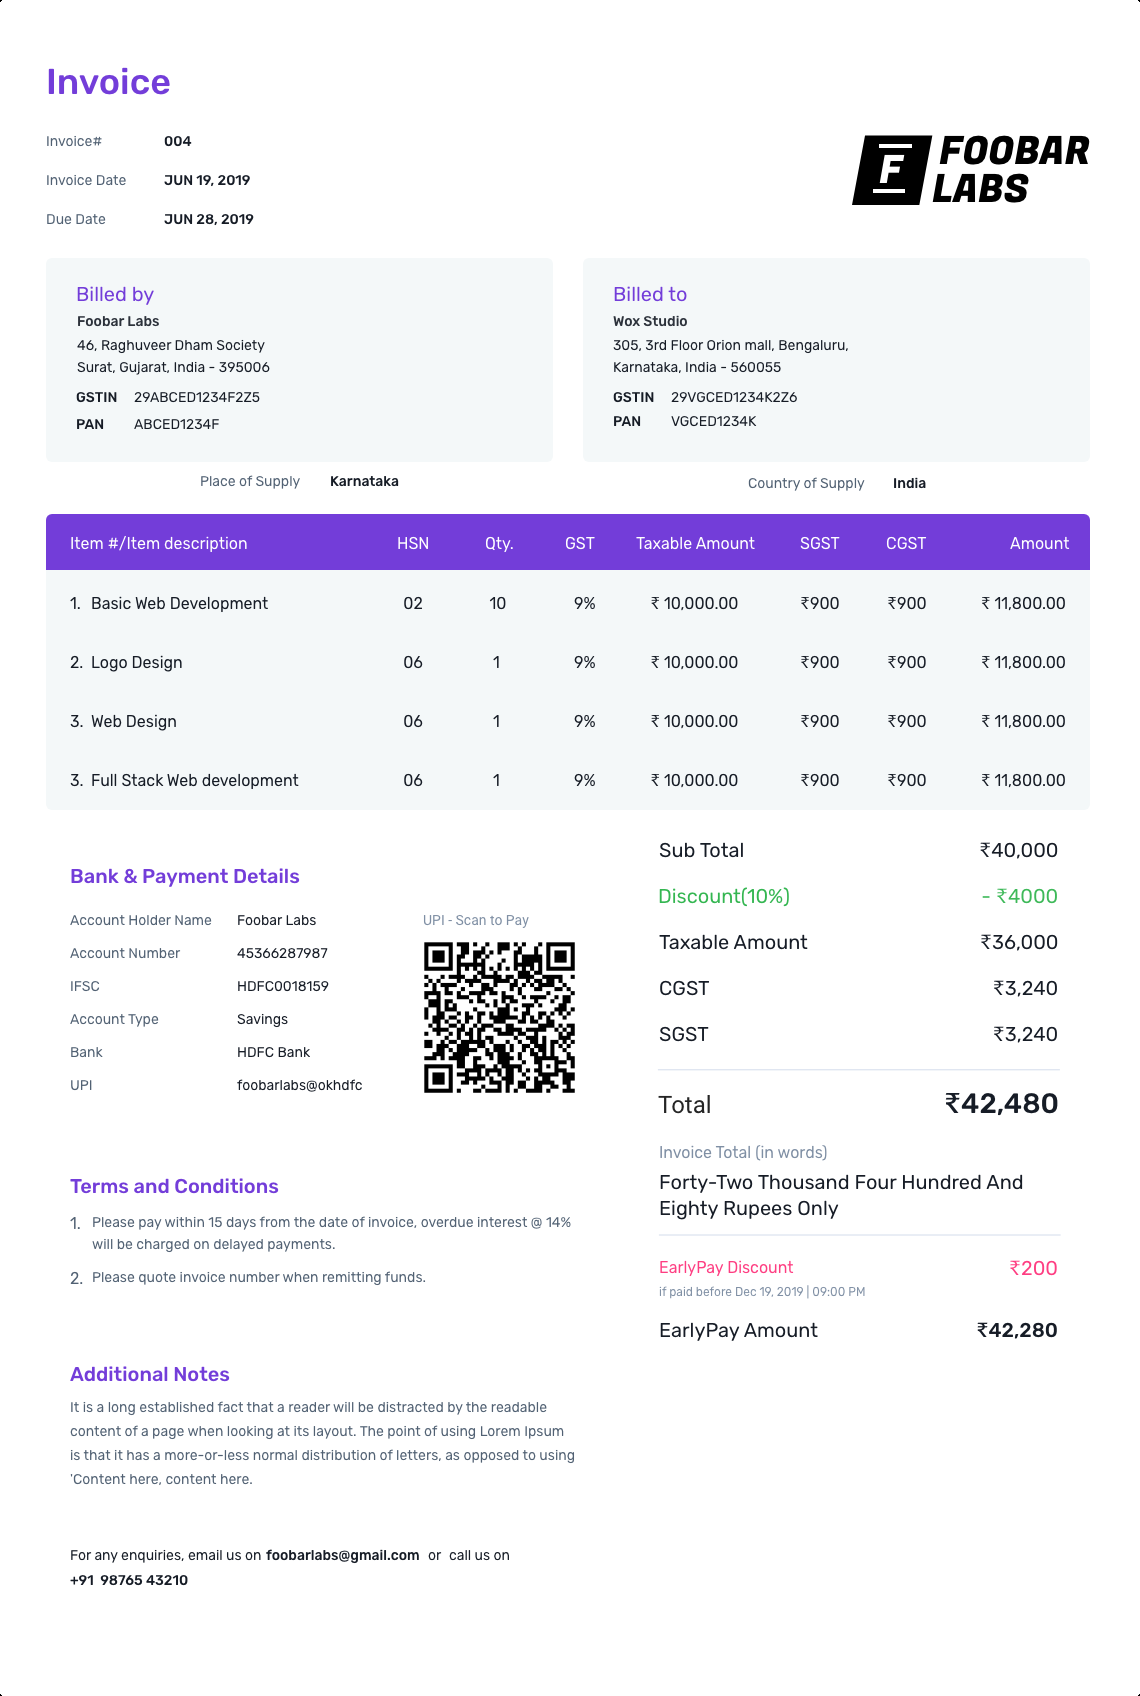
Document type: Invoice